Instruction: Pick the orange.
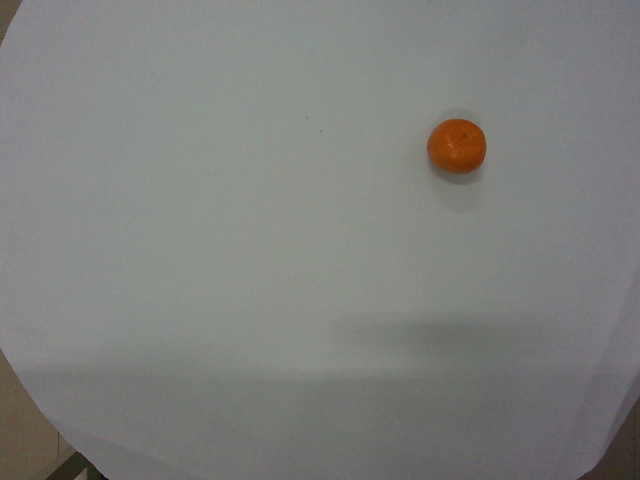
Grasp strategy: vertical